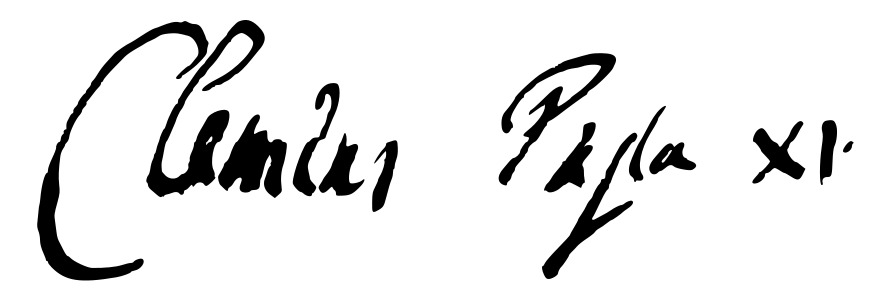
Signature of: clement xi